Question: How does the patient history play a role?
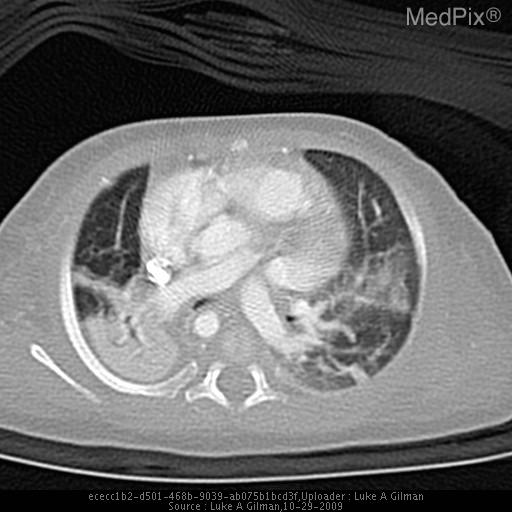
Answer: The patient's history of 56 d/o male in NICU with history of imperforate anus, malrotation, tracheal and esophageal atresia, s/p multiple bowel surgeries and gastrostomy tube placement who presents with decreased lung sounds throughout the R lung and collapsed RMSB on bronchoscopy. is key in understanding the case.